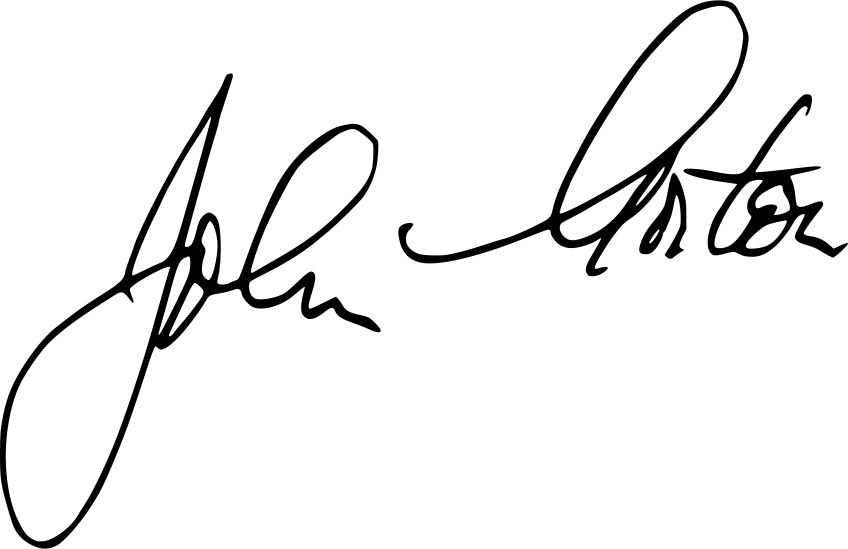
Signature of: john gorton